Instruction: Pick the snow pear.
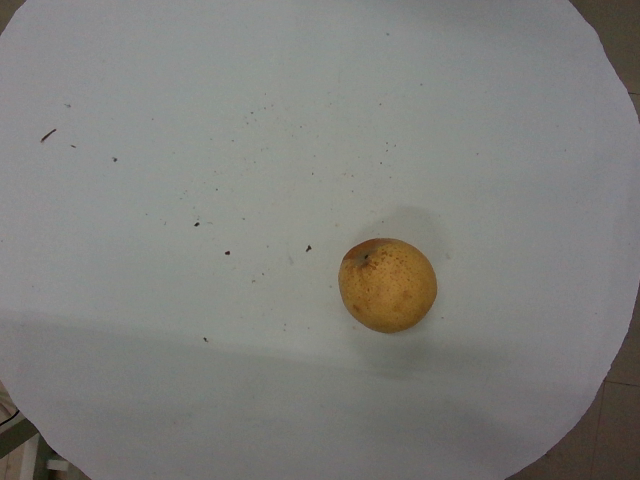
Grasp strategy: vertical